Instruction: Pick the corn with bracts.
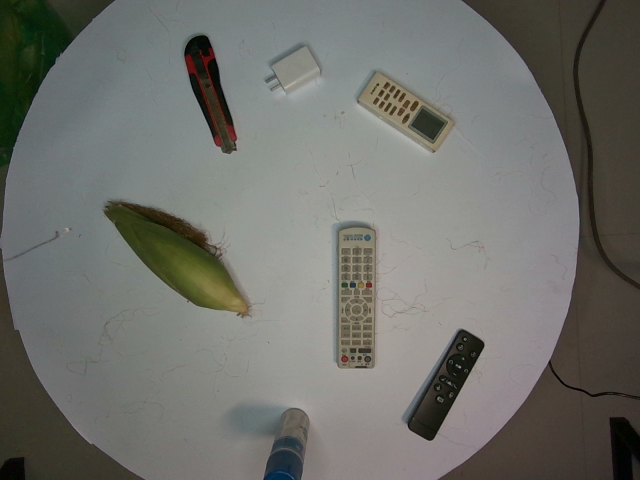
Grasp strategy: vertical